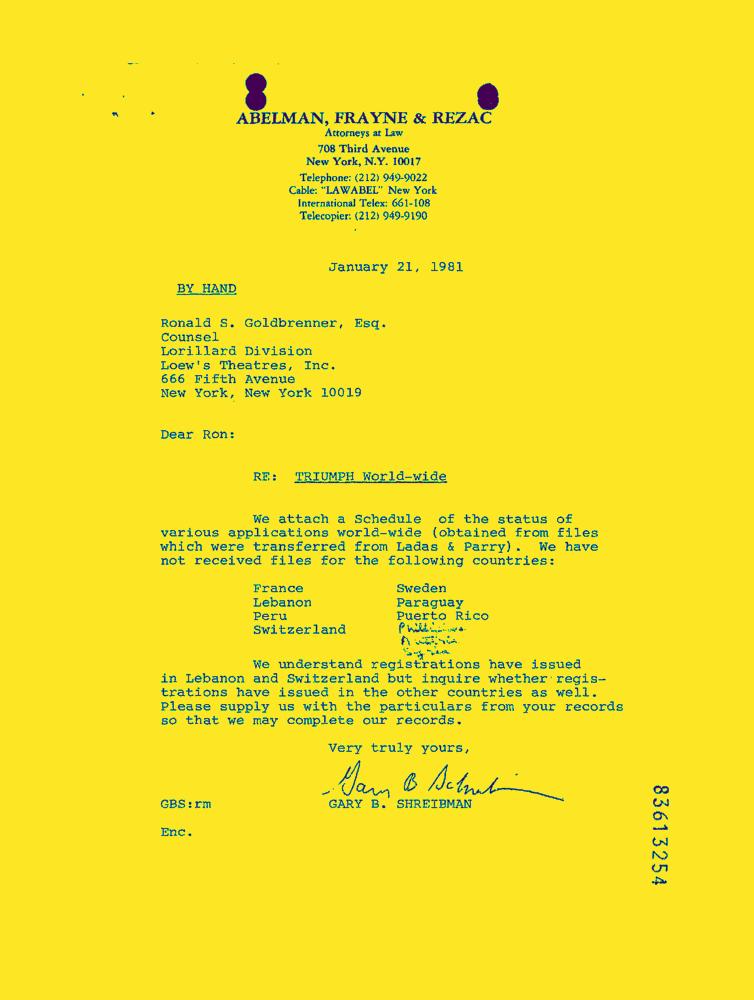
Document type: Letter-Doc